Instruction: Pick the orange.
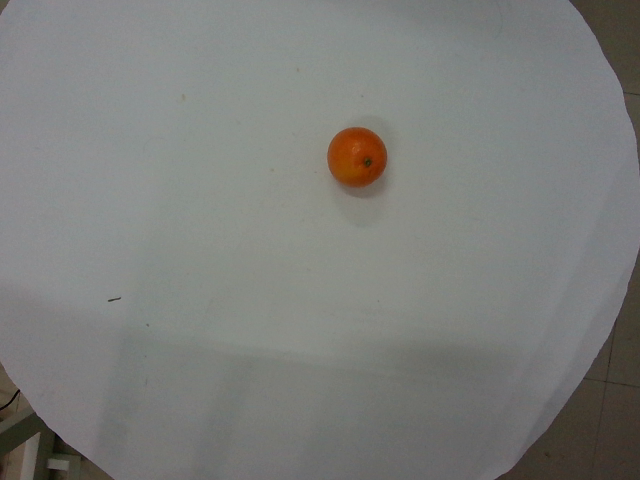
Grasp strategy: vertical